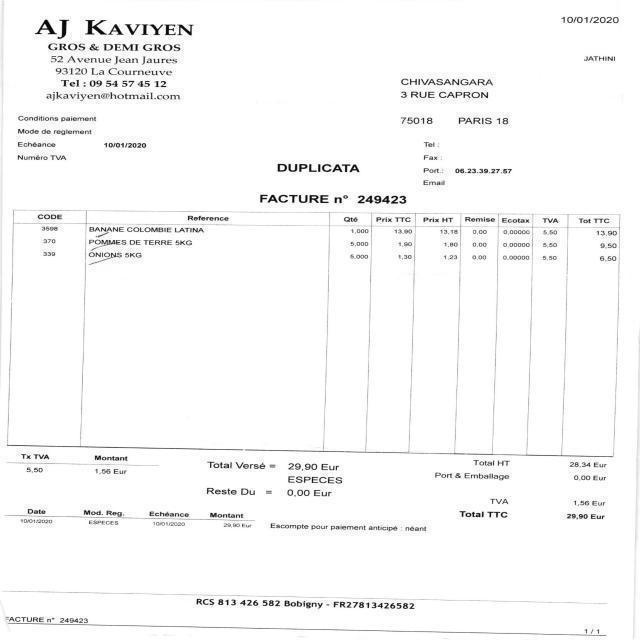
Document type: Invoice